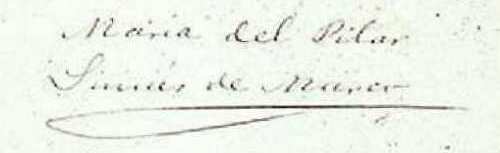
Signature of: maría del pilar sinués